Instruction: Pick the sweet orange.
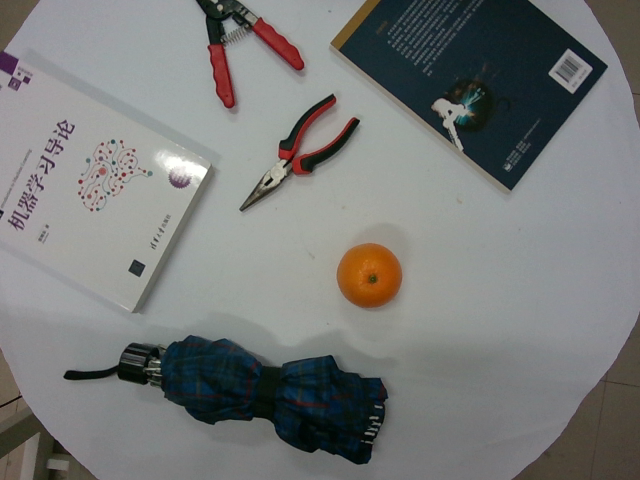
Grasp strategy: vertical